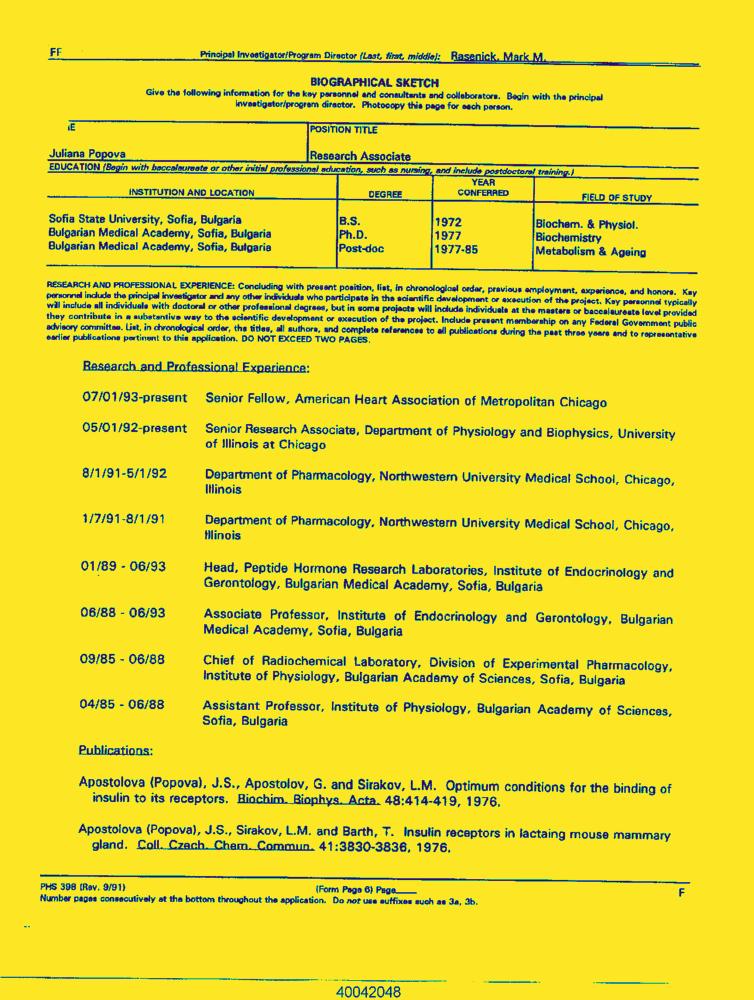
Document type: Resume-Doc